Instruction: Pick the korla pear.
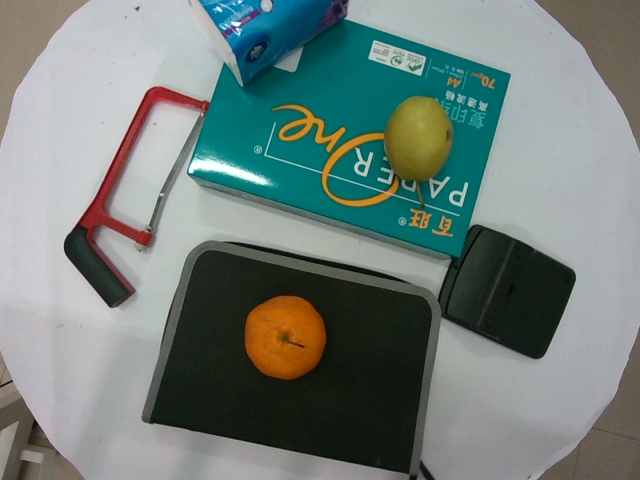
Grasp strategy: vertical